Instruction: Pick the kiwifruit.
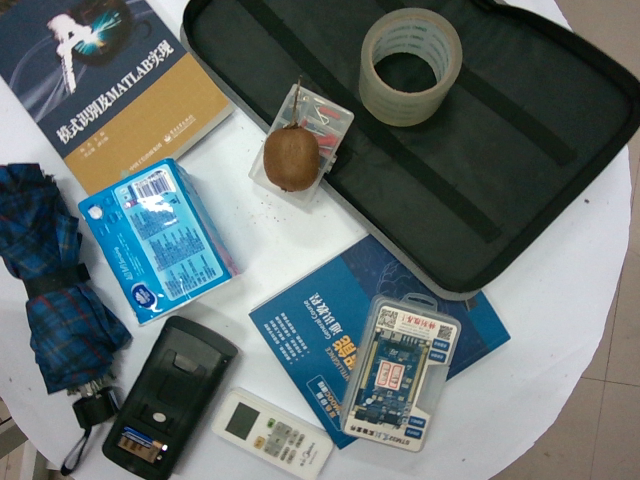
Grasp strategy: vertical